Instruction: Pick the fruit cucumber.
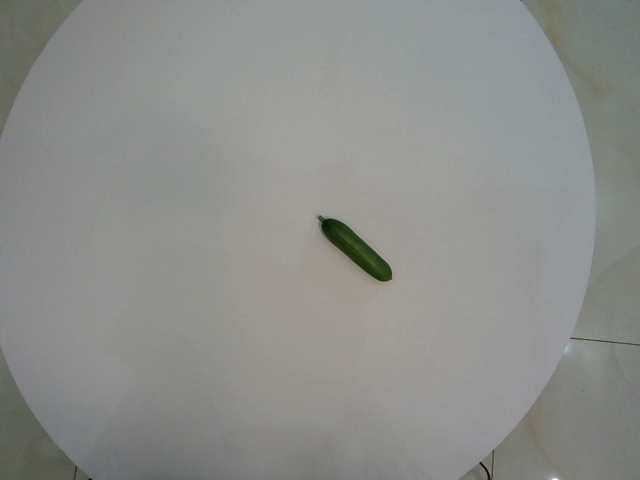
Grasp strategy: vertical